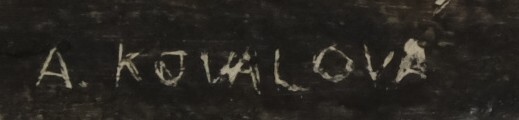
Signature of: anežka kovalová